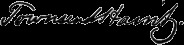
Signature of: townsend harris